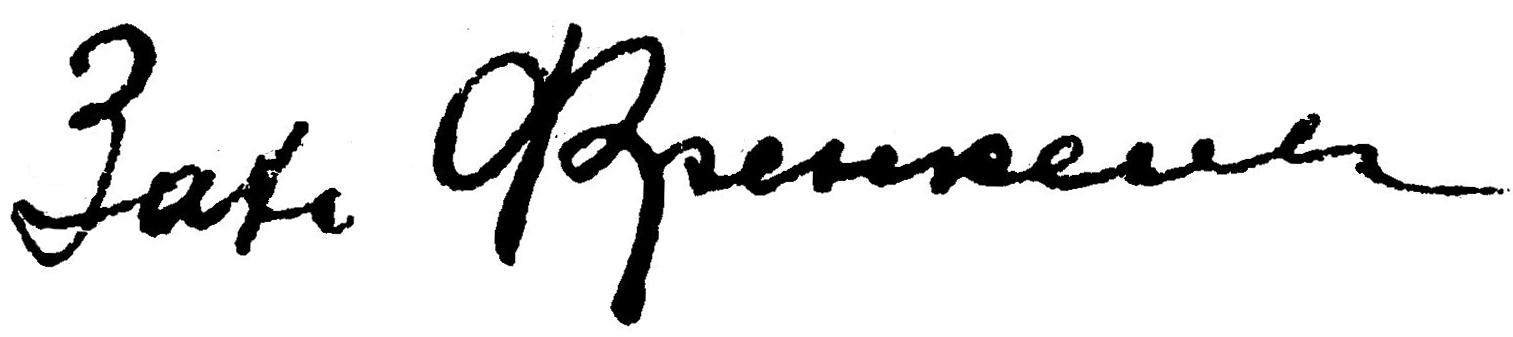
Signature of: zakhary frenkel